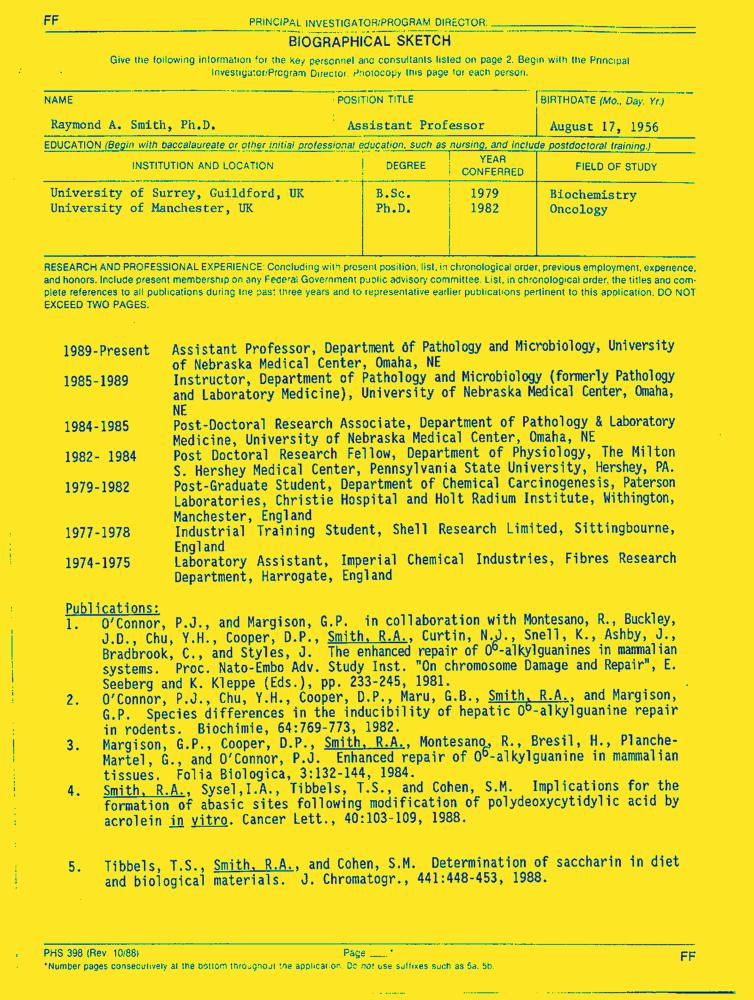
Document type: Resume-Doc